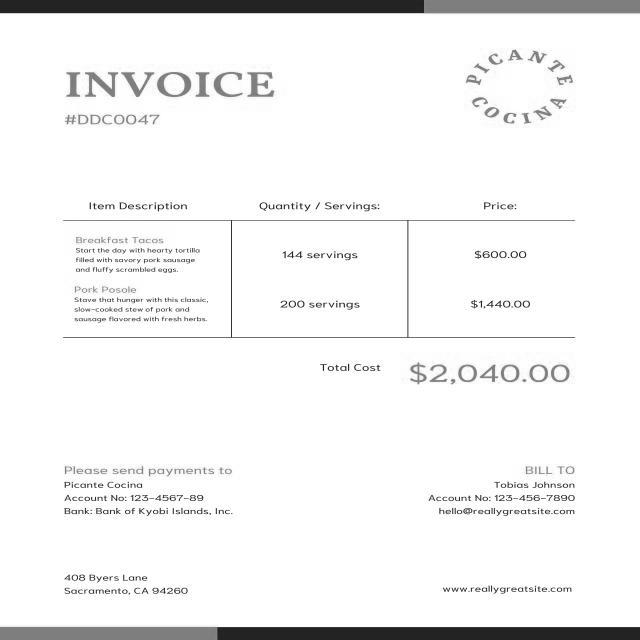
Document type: Invoice